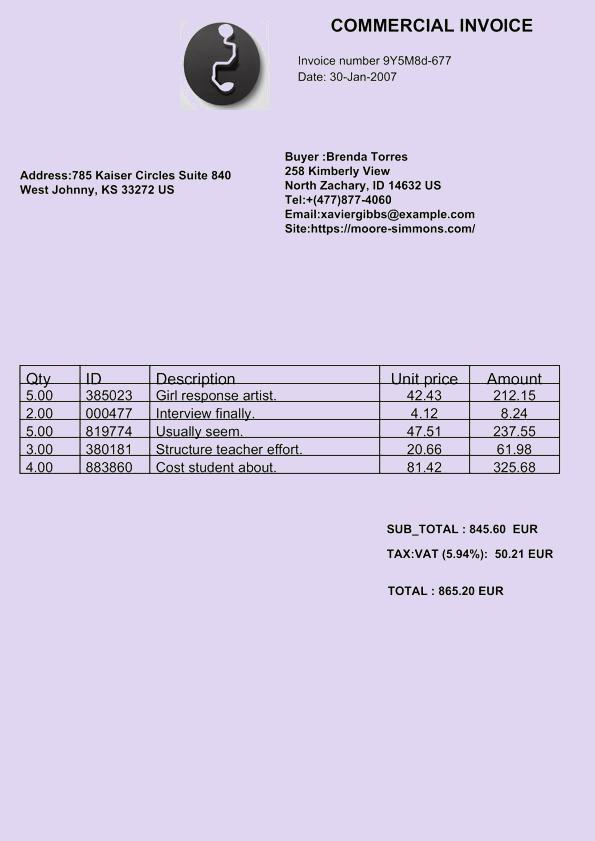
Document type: Invoice